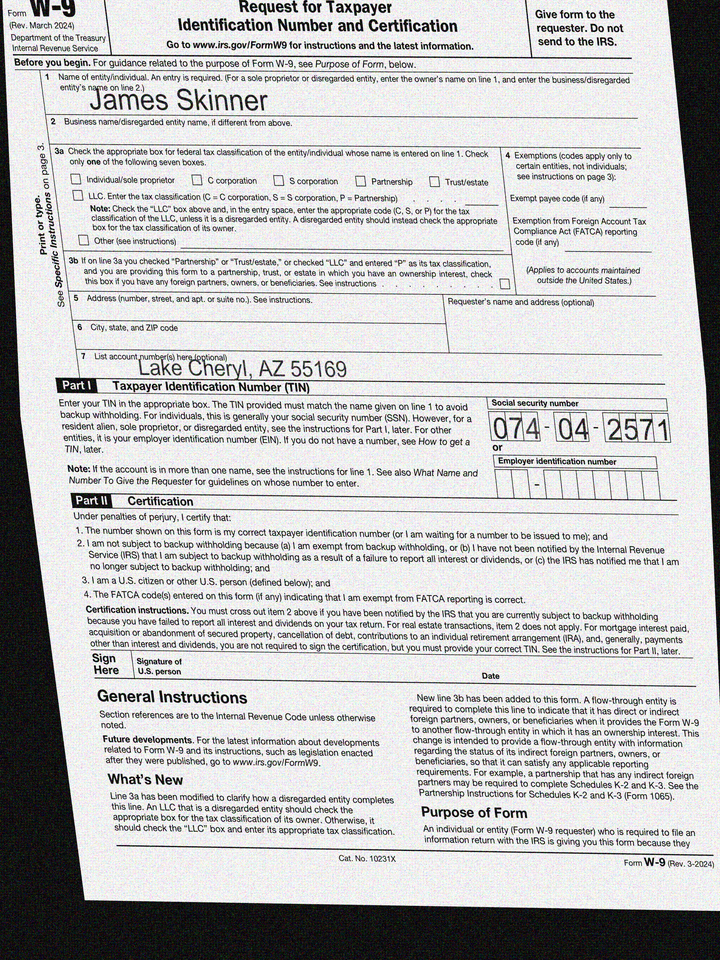
adr2: Lake Cheryl, AZ 55169
cbx: no
ssn: 074042571
enm: James Skinner